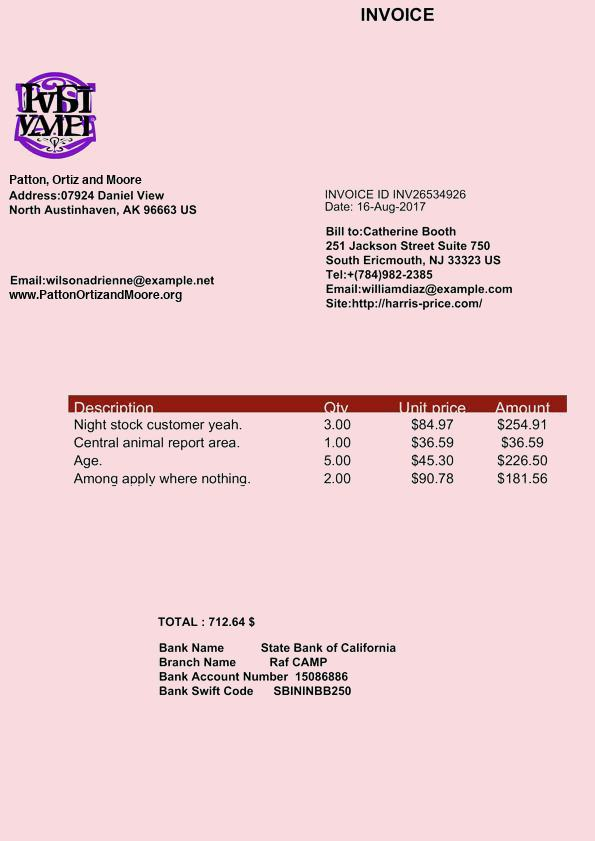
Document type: Invoice